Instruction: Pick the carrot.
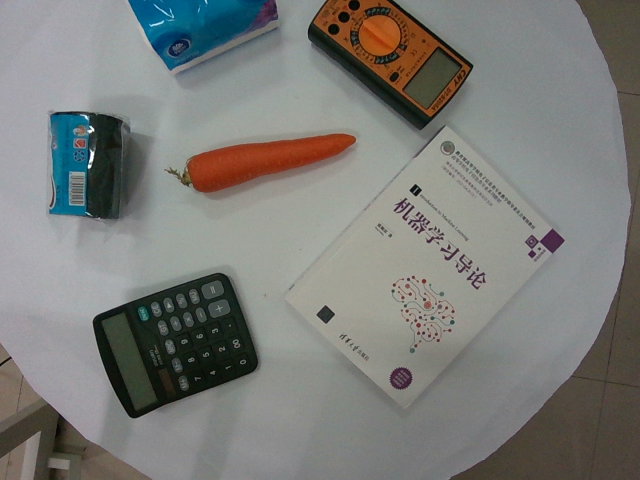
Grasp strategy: vertical